Question: What are the imaging findings?
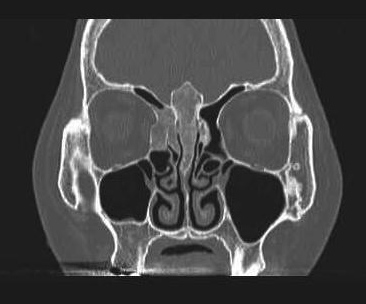
Answer: The imaging shows CT Head without contrast: Expansile ground glass lesion involving the ethmoid bone and crista galli with extension into the sphenoid sinuses with mass effect on the medial right orbit favored to represent fibrous dysplasia.

Follow-up CT of the orbits and sinuses: The known fibrous dysplasia is again seen involving the crista galli and ethmoid bone with extension into the sphenoid sinuses. Minimal interval expansion of the fibrous dysplastic lesion of the ethmoid bone and crista galli into the medial right orbit.

Bone Scan: Moderately intense tracer activity in the region of the previously described ground-glass, expansile lesion centered on the ethmoid air cells, involving the crista galli and extending into the sphenoid sinuses Expansile ground glass lesion involving the ethmoid bone and crista galli with extension into the sphenoid sinuses with mass effect on the medial right orbit favored to represent fibrous dysplasia..